Retrieve the amount in words, amount in figures, name of the payee, date on the cheque, and the bank name from the image.
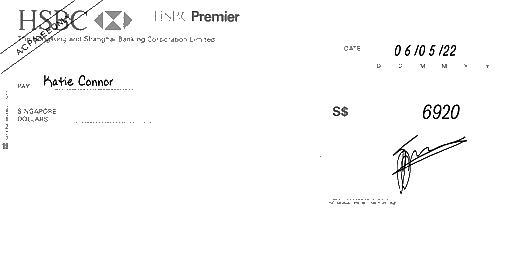
amt_in_words:
amt_in_figures: 6920
payee_name: Katie Connor
bank_name: HSBC
cheque_date: 06/05/22